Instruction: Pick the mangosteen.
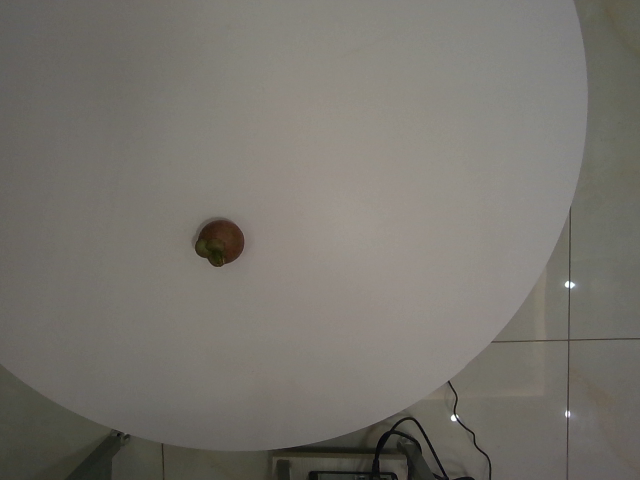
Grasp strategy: vertical